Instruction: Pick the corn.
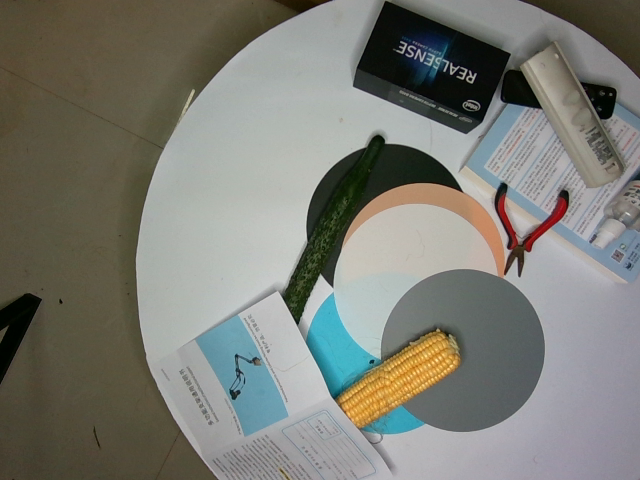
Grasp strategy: vertical